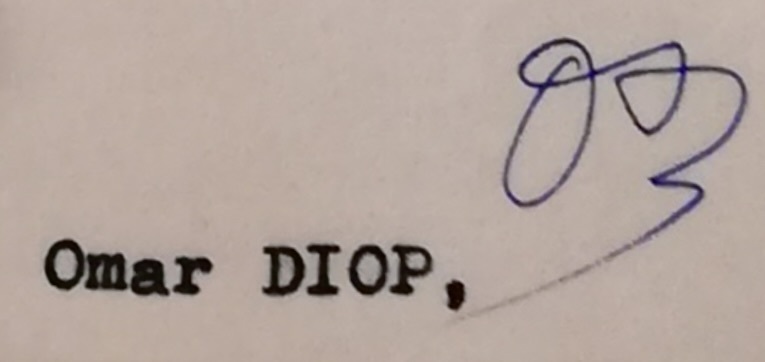
Signature of: omar blondin diop